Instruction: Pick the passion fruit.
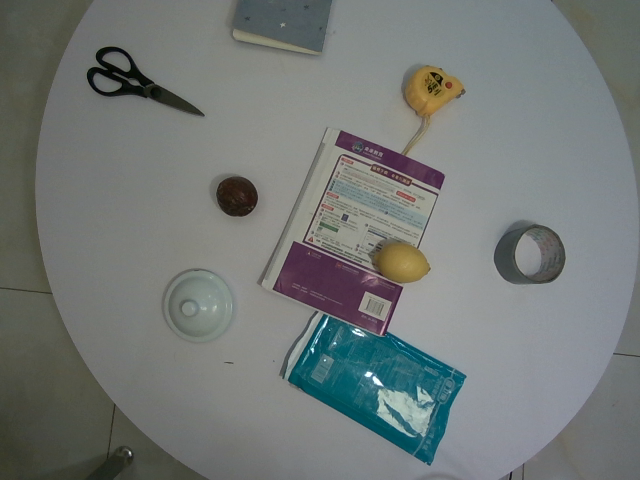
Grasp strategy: vertical